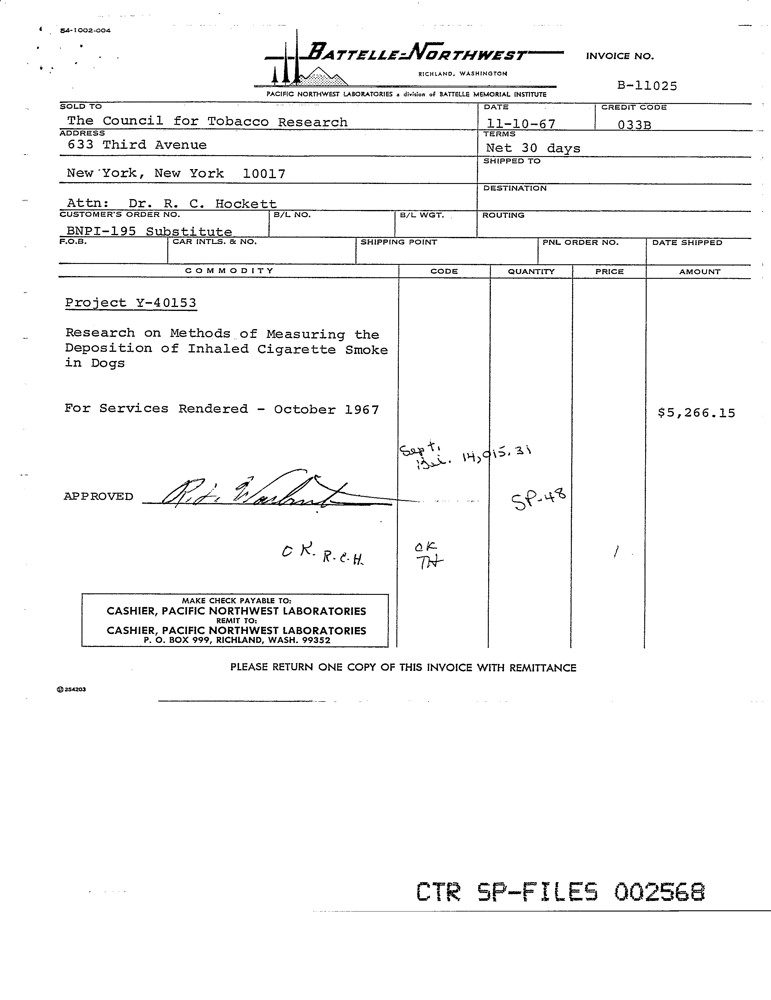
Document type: Invoice